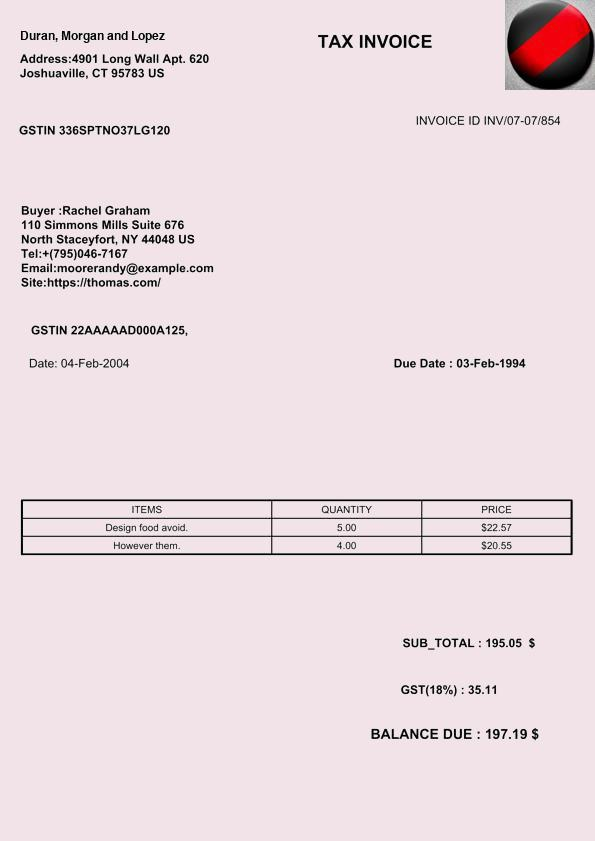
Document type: Invoice